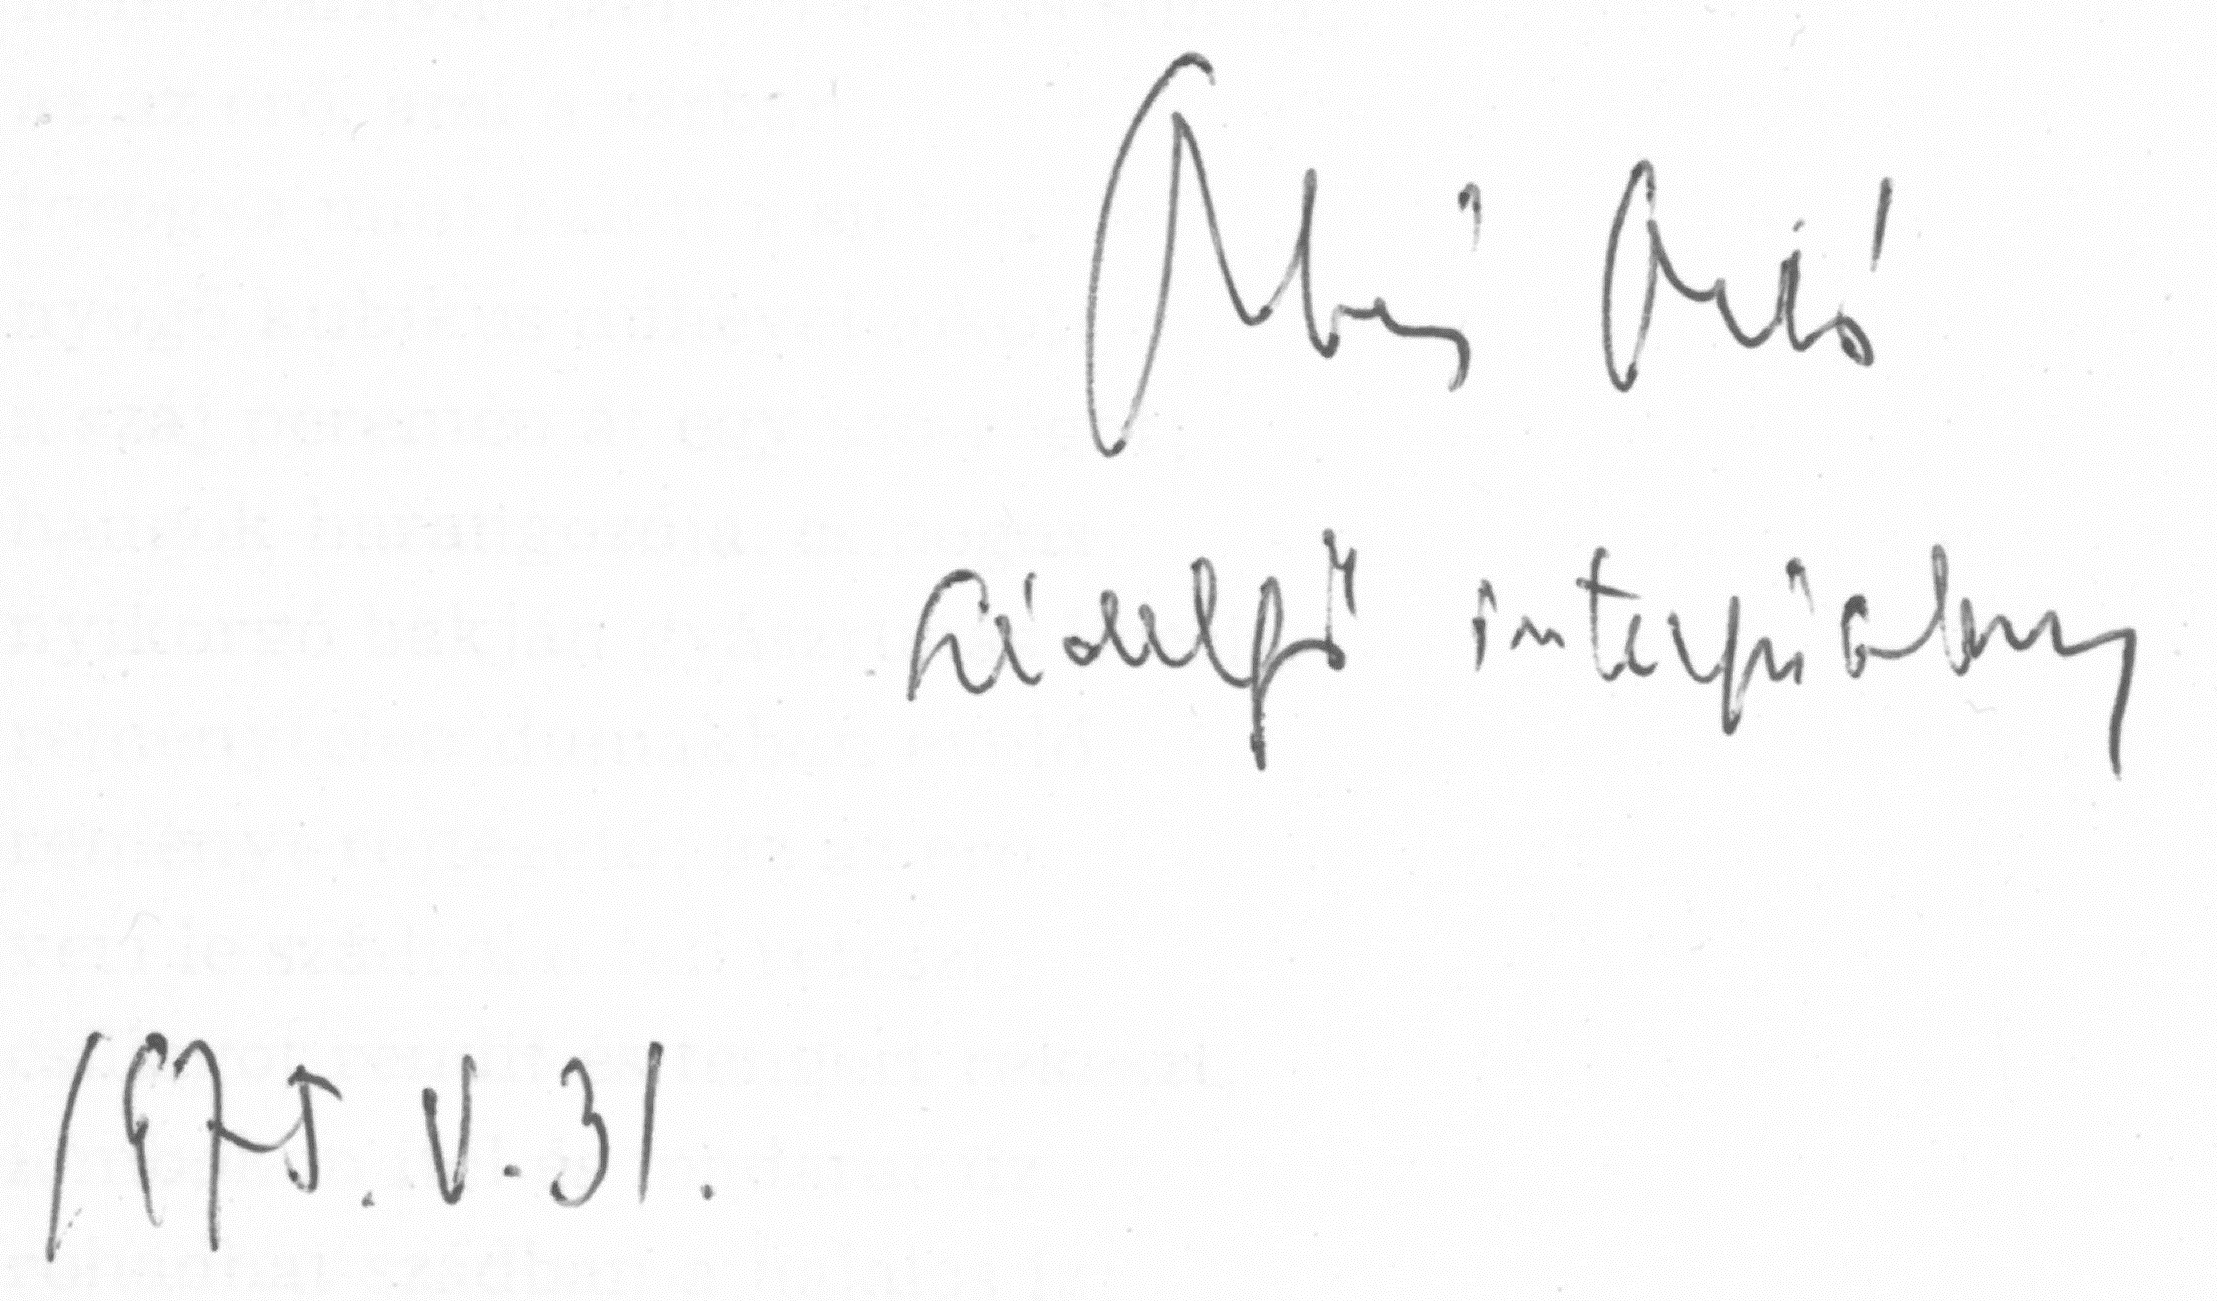
Signature of: ottó orbán